Question: By what date must an appeal be filed according to the document?
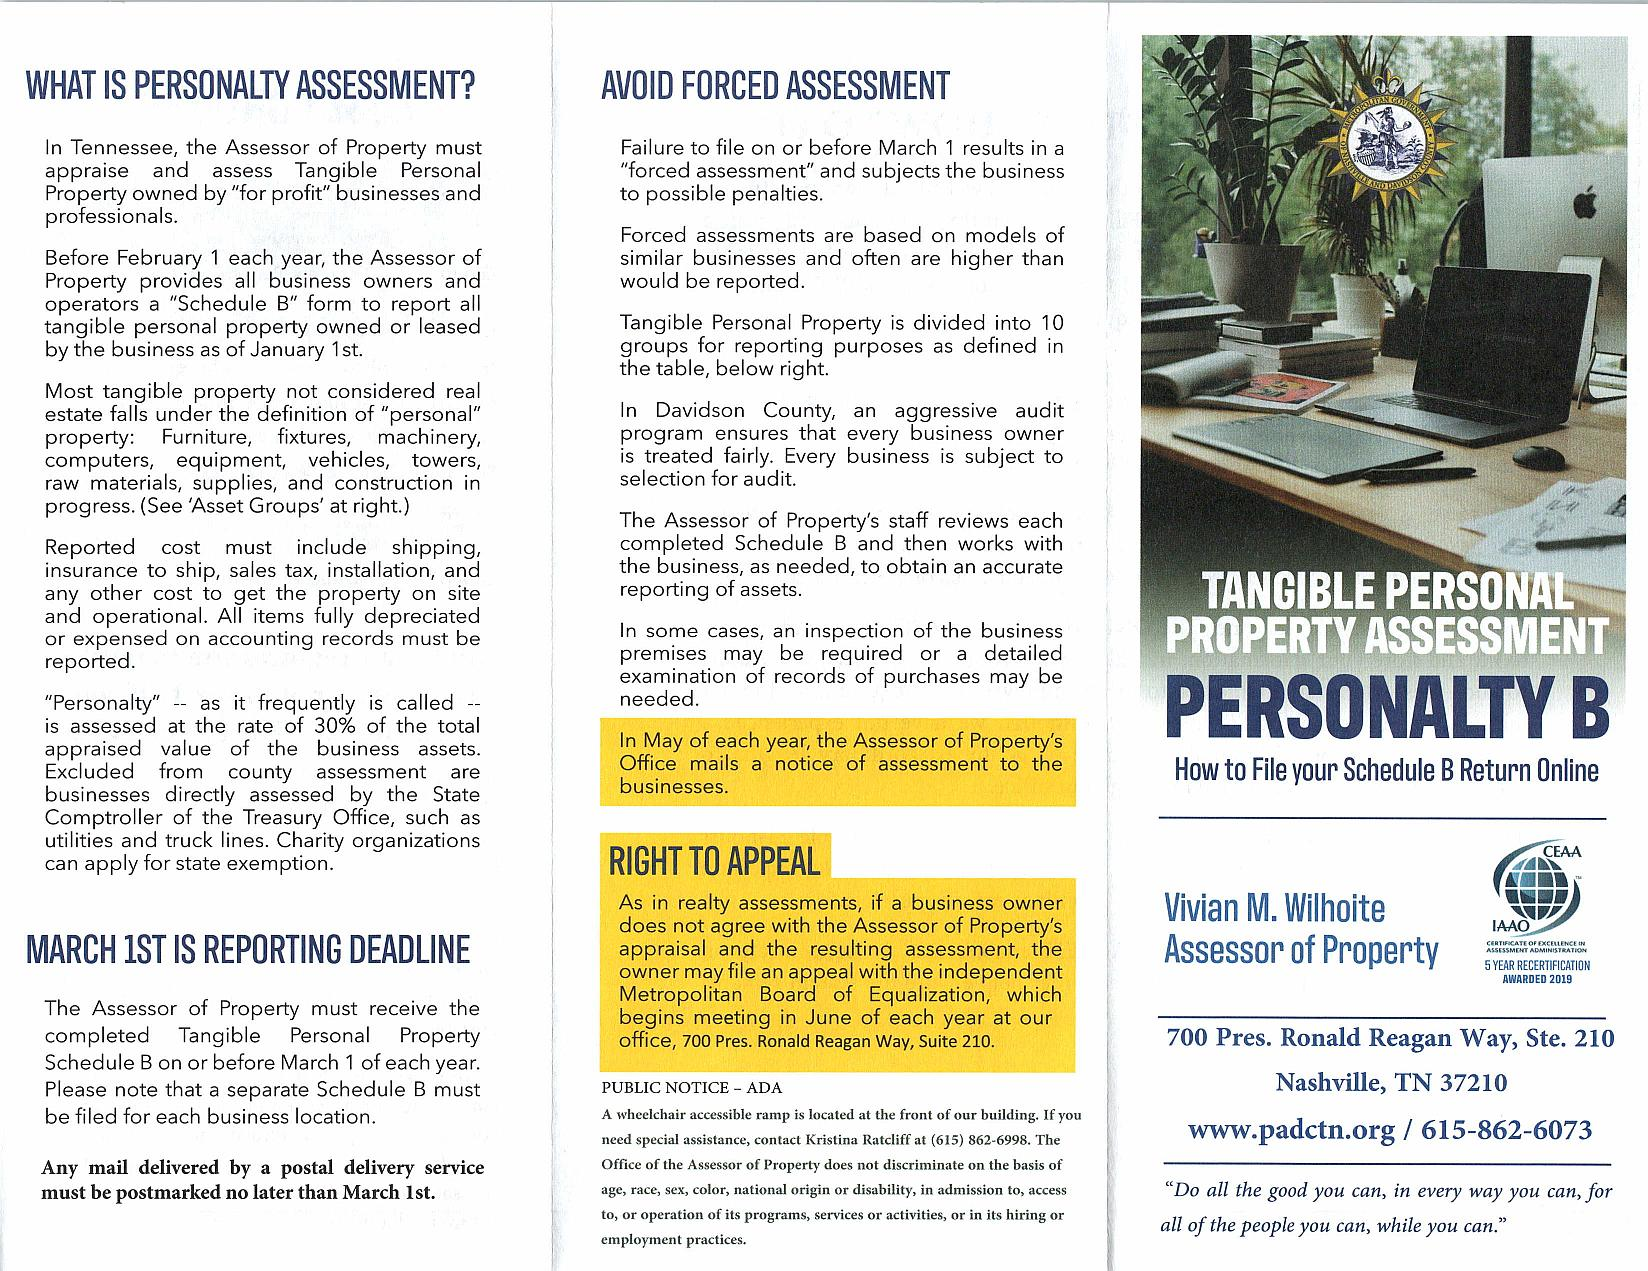
Answer: " June"